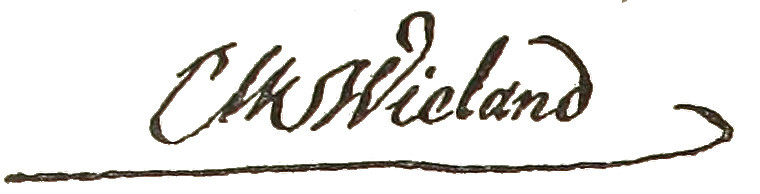
Signature of: christoph martin wieland